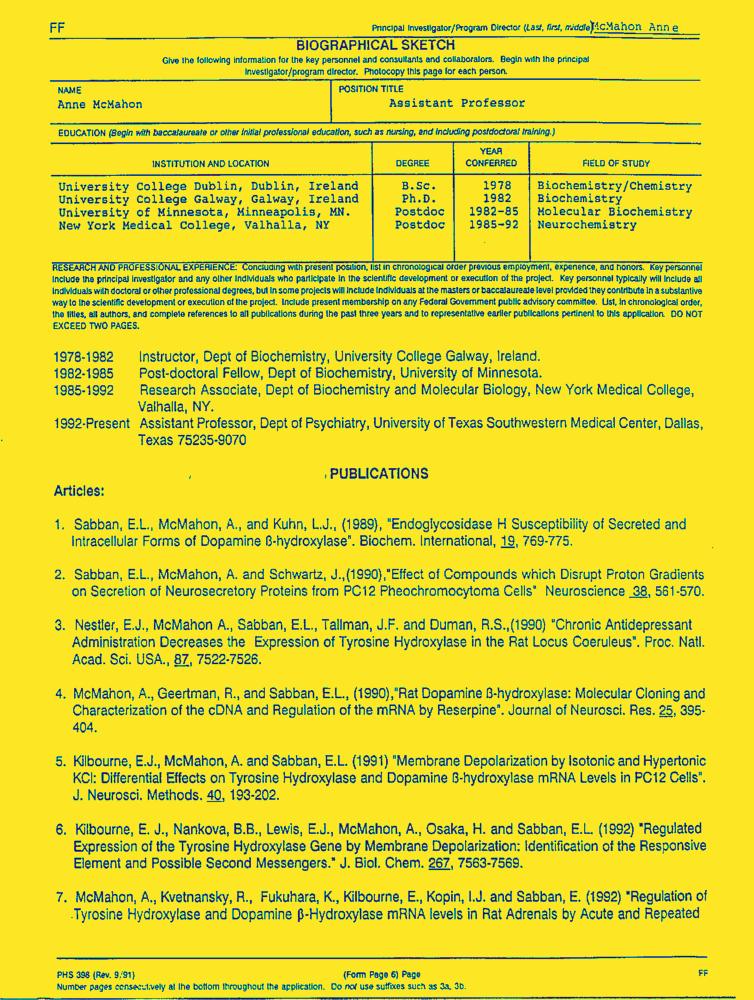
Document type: Resume-Doc